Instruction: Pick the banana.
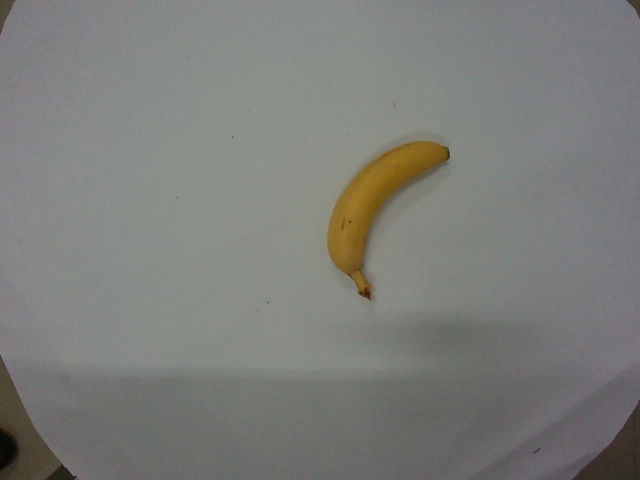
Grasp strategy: vertical